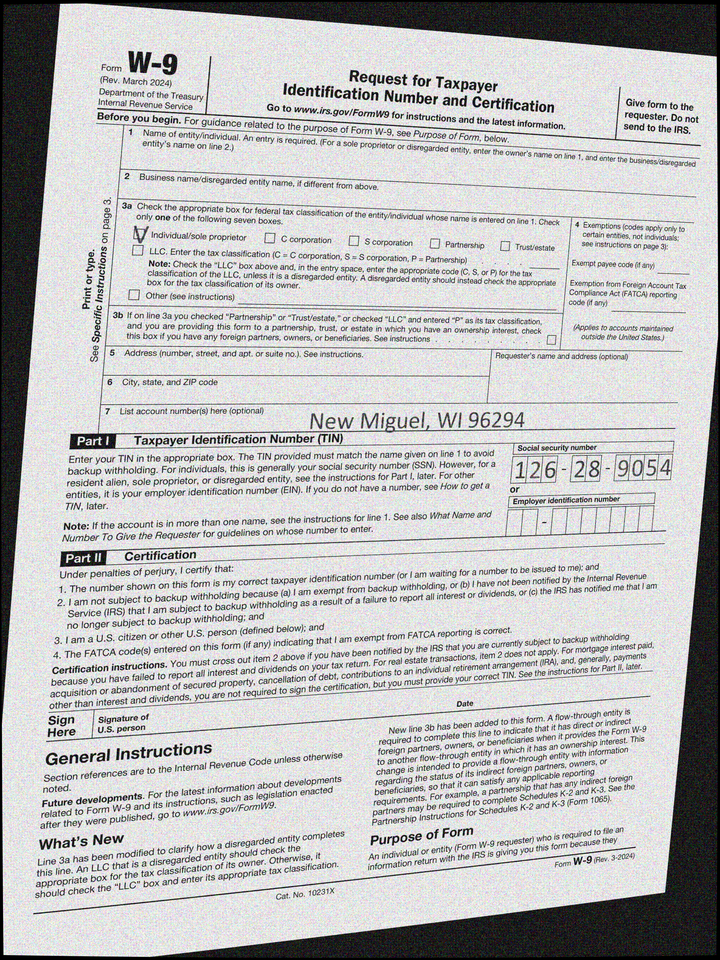
adr2: New Miguel, WI 96294
cbx: yes
ssn: 126289054